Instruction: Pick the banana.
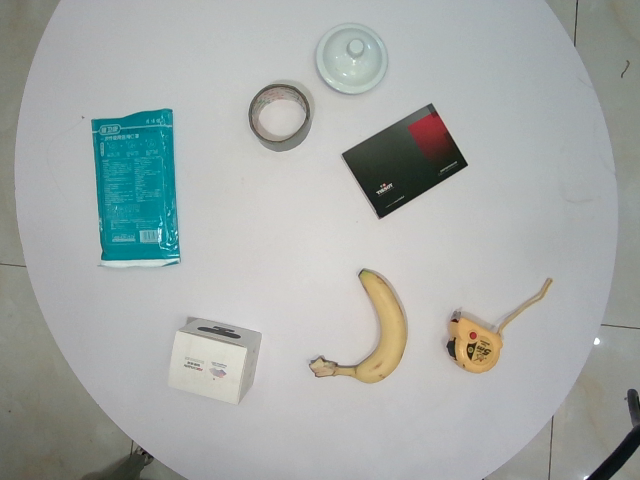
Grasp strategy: vertical